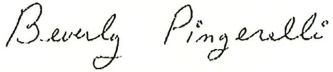
Signature of: beverly pingerelli